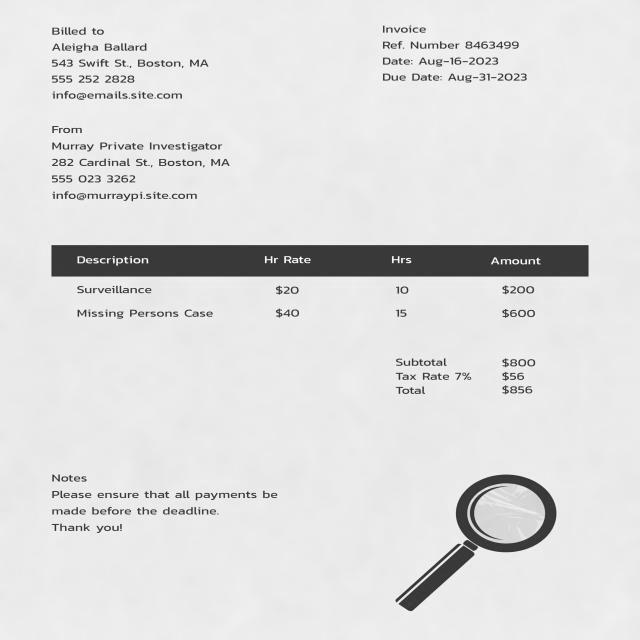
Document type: Invoice